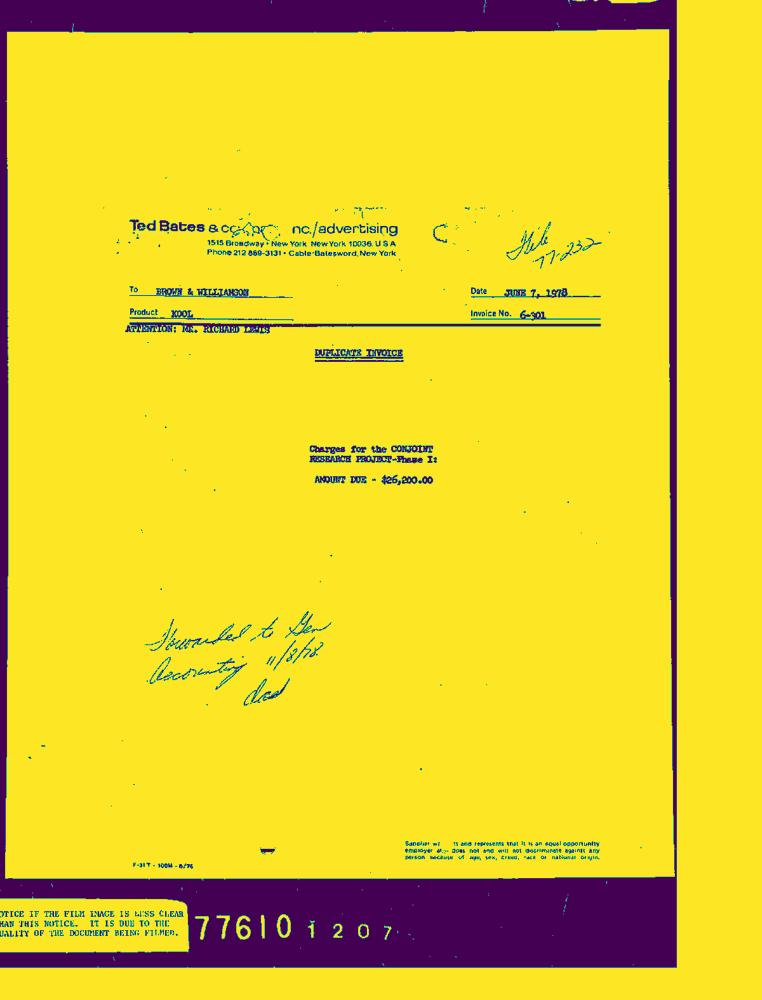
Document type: Invoice-Doc